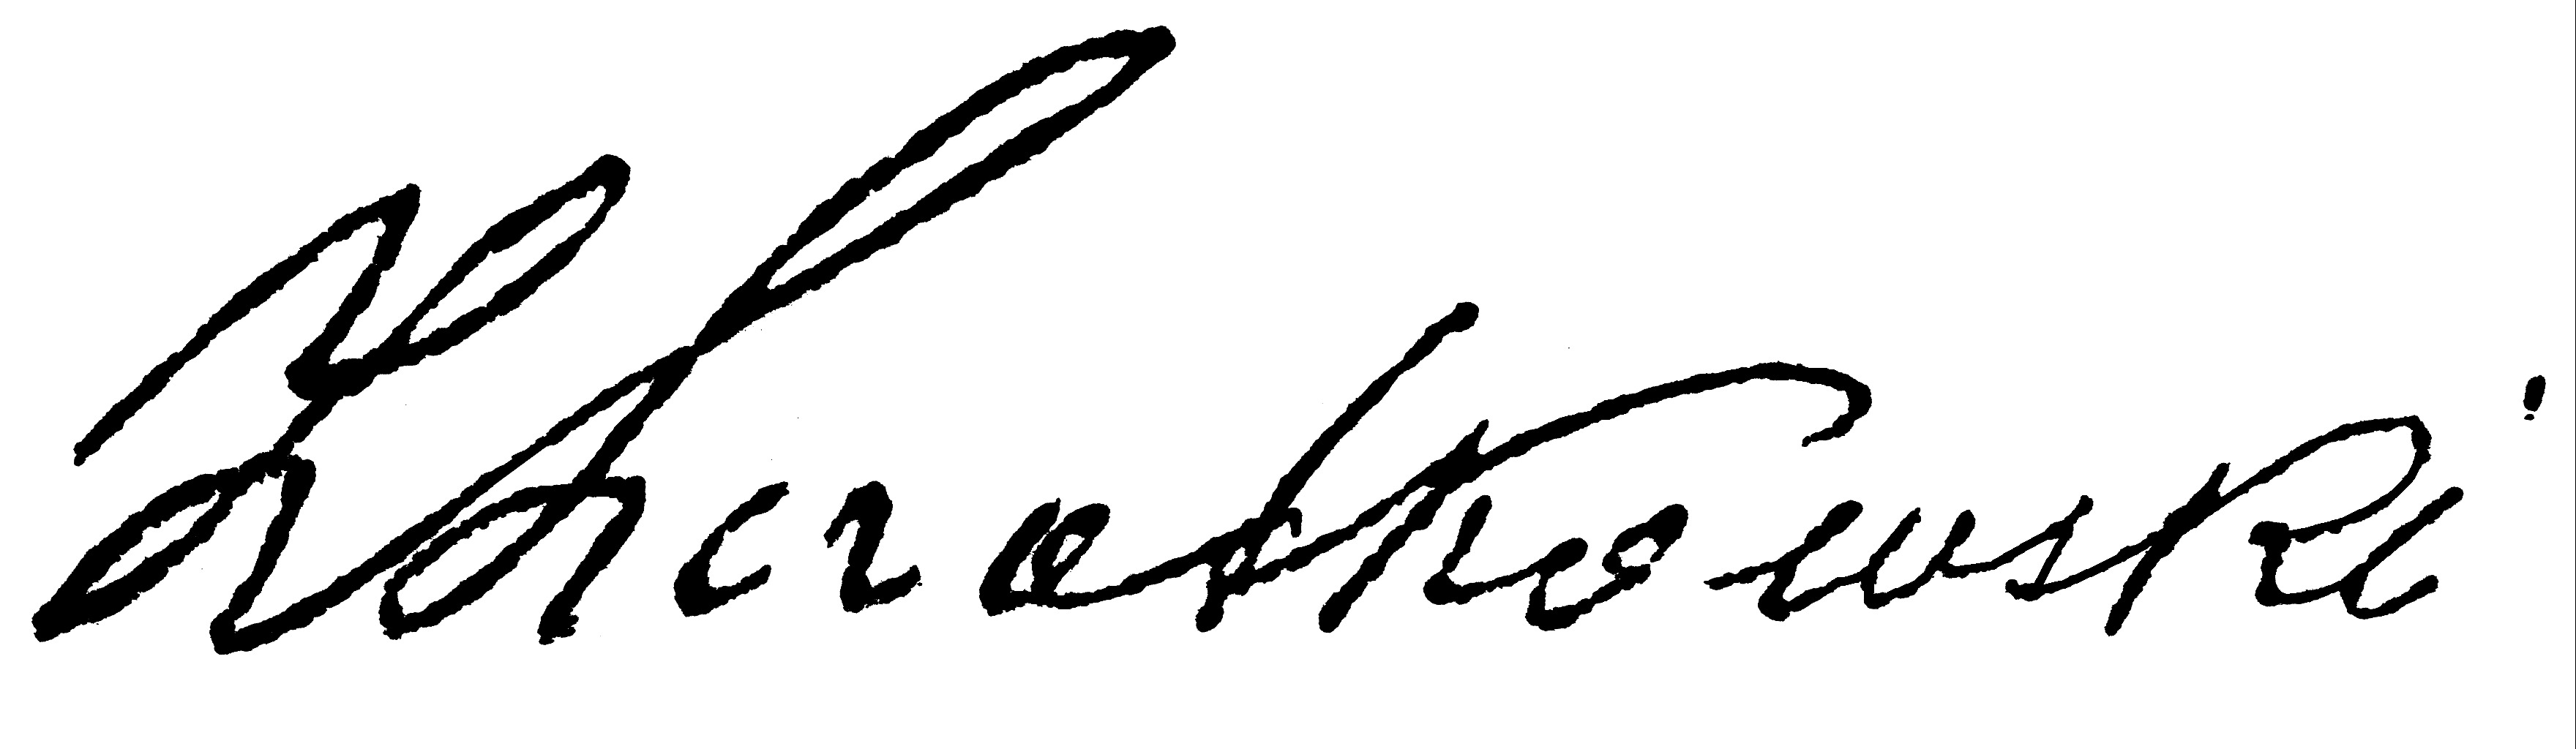
Signature of: zygmunt szczotkowski